Question: What is the main concern?
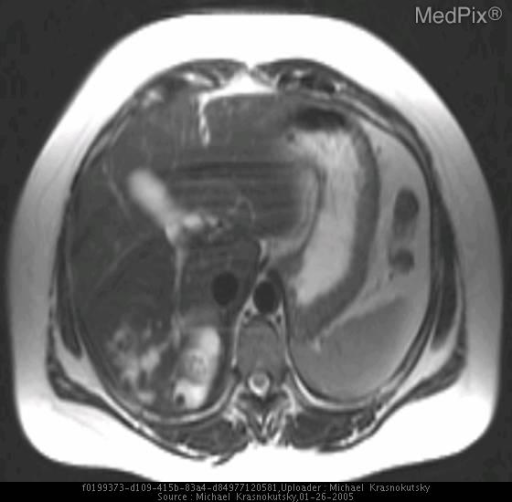
Answer: The findings suggest Both CT and MRI demonstrate dilated intrahepatic biliary ducts in the posterior right lobe of the liver.  Within the dilated system are several calculi that were formed secondary to chronic infection.. Axial T2 MRI image demonstrates areas of increased signal in the posterior right lobe of the liver.  A small low signal round structure is seen within high signal area.

High signal areas are dilated intrahepatic biliary ducts. A round low signal structure is a stone.. The patient might have a history of 41 year old samoan woman presented with recurrent bouts of pancreatitis..